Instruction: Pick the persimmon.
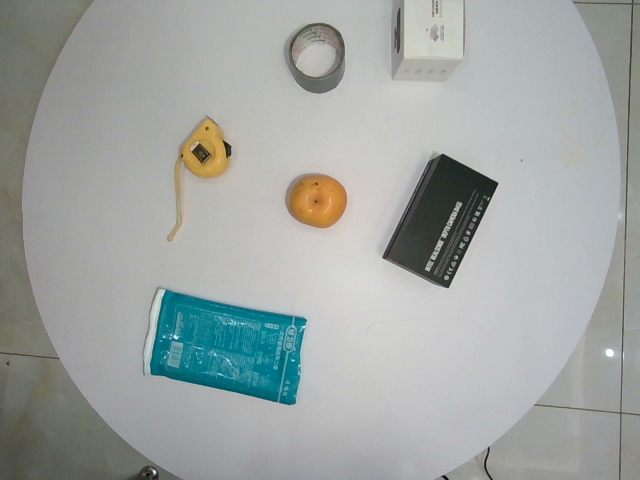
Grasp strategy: vertical